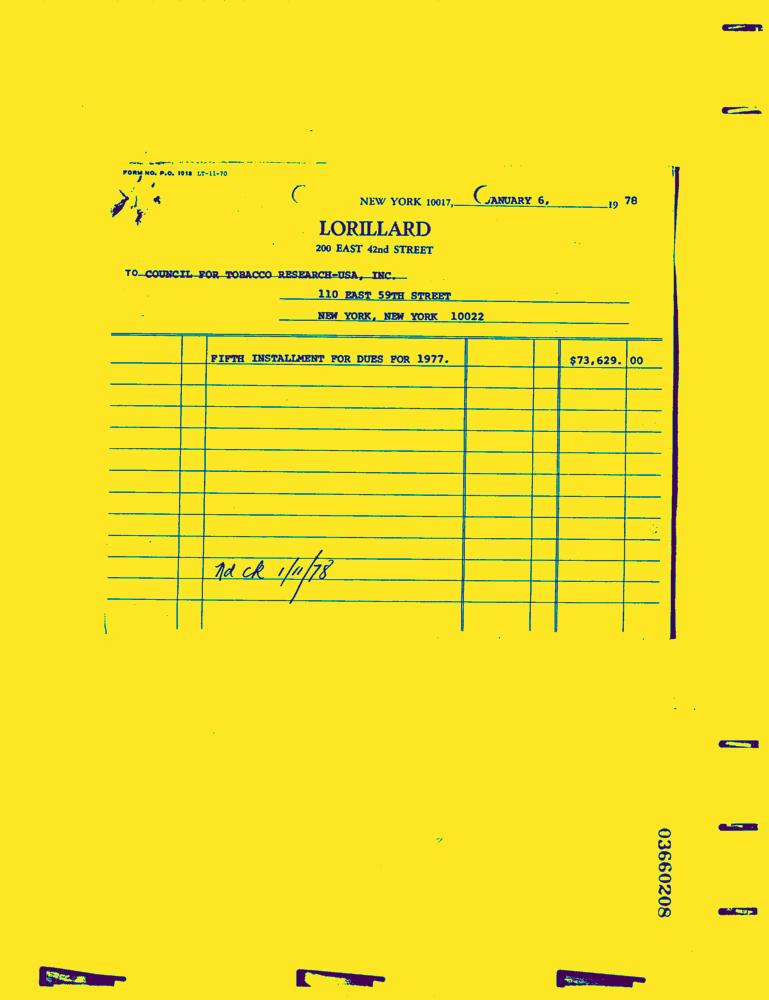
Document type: Invoice-Doc